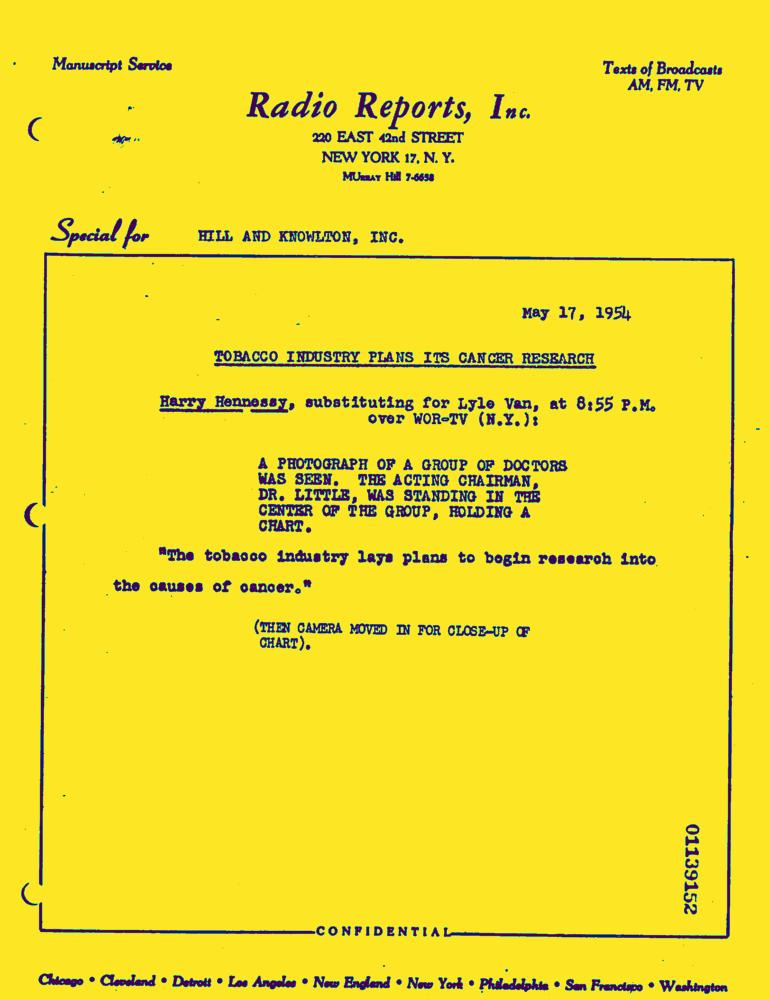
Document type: News-Article